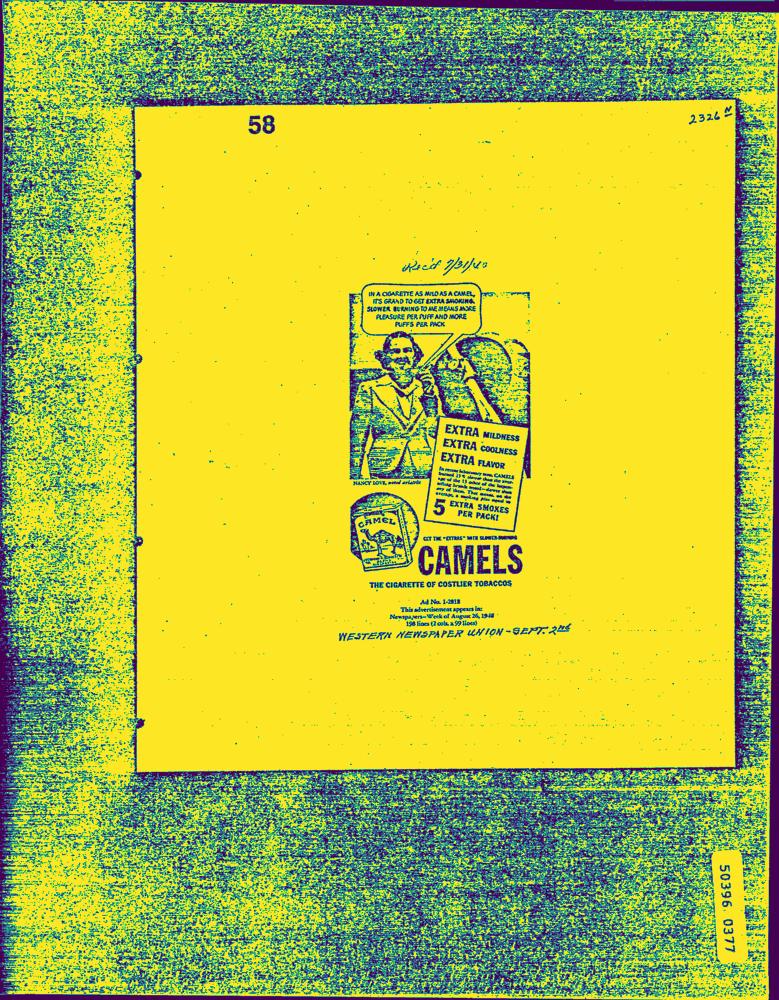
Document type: AD